Question: What could the diagnosis suggest?
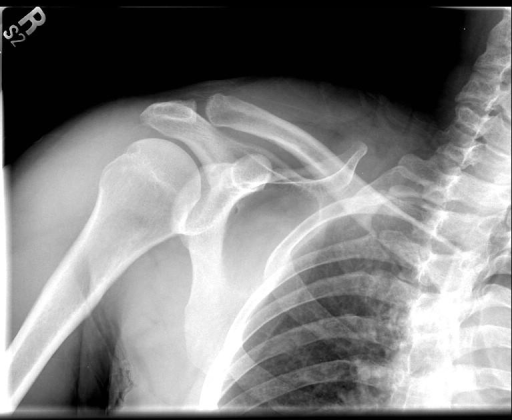
Answer: The possible diagnosis includes The findings are typical for Hill-Sach’s lesion..